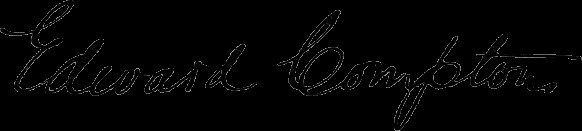
Signature of: edward compton